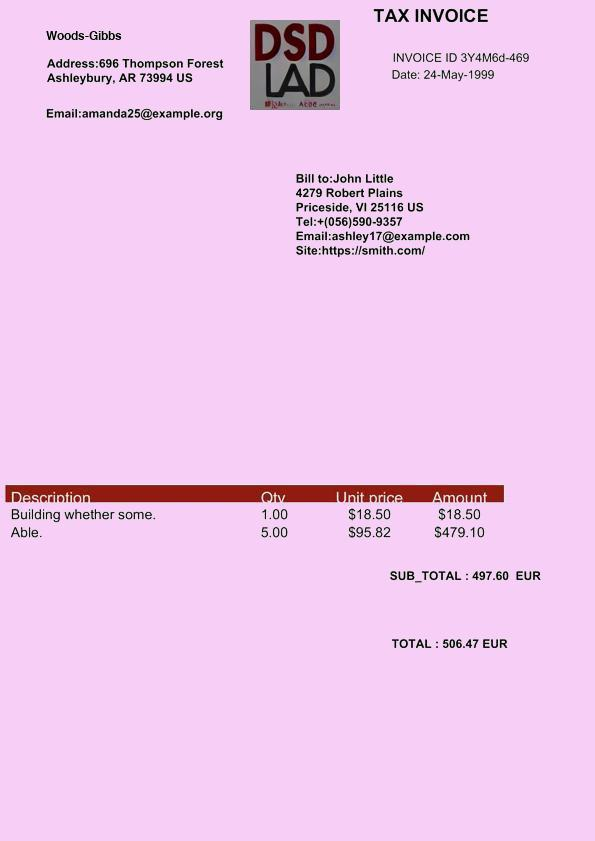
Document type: Invoice